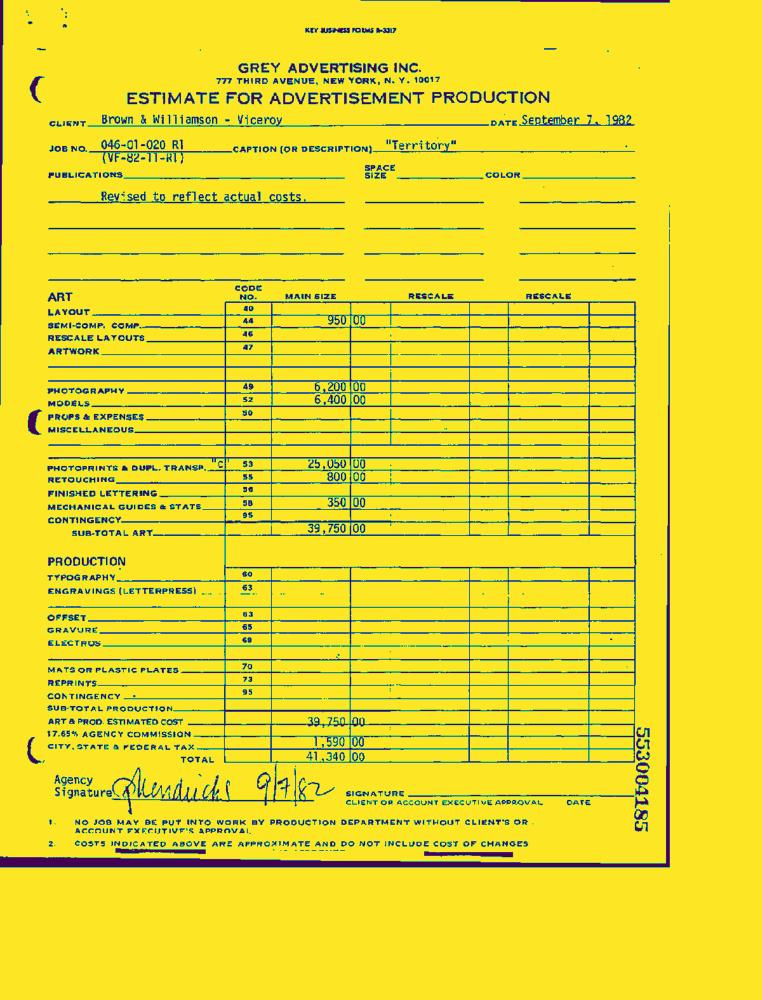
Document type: Invoice-Doc